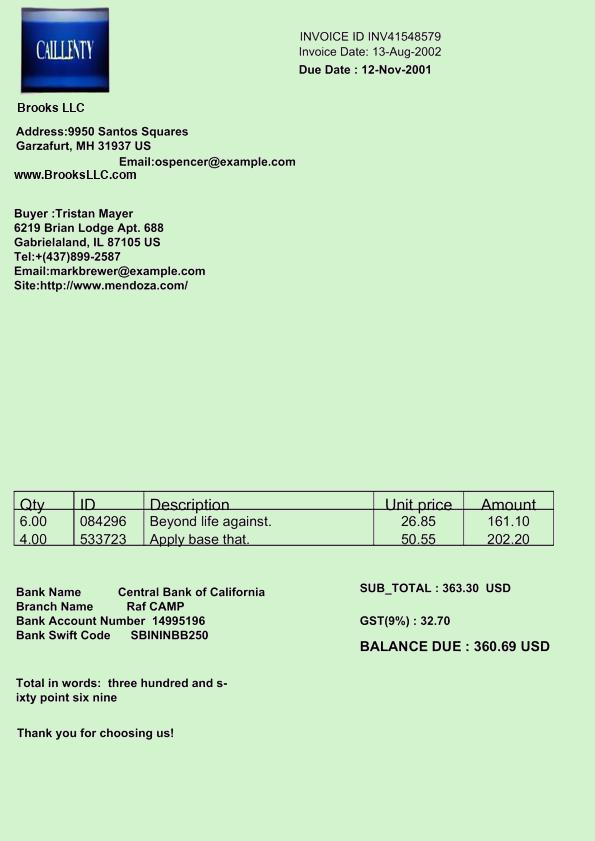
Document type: Invoice